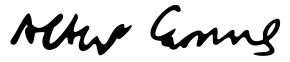
Signature of: albert camus